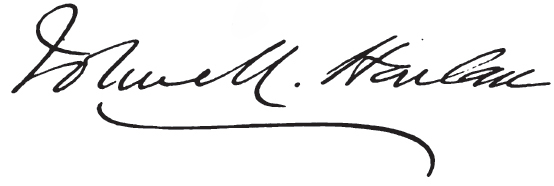
Signature of: john marshall harlan